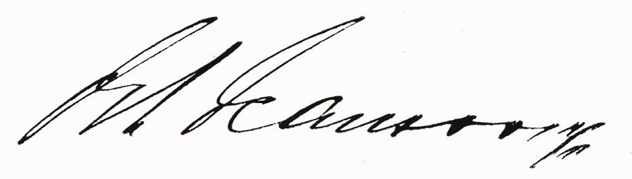
Signature of: john jeansson